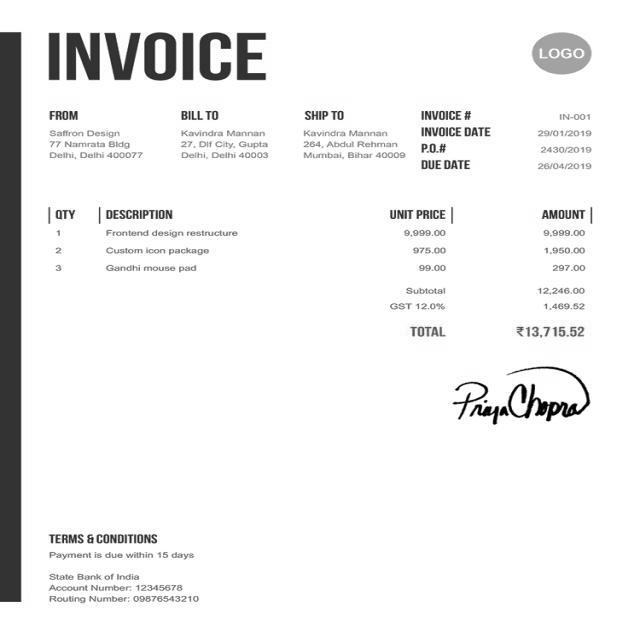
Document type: Invoice